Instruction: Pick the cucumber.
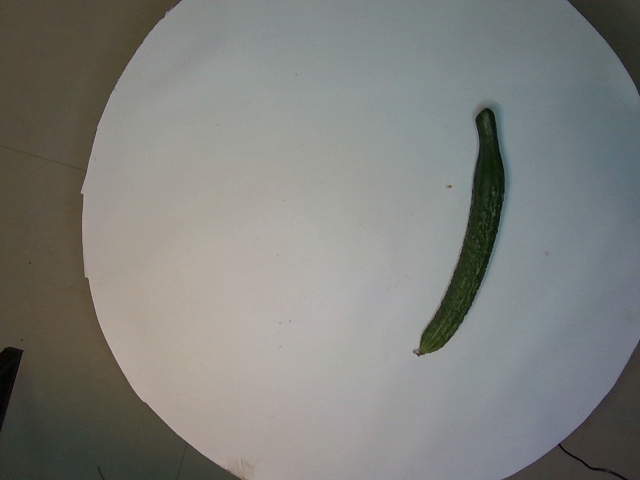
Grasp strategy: vertical